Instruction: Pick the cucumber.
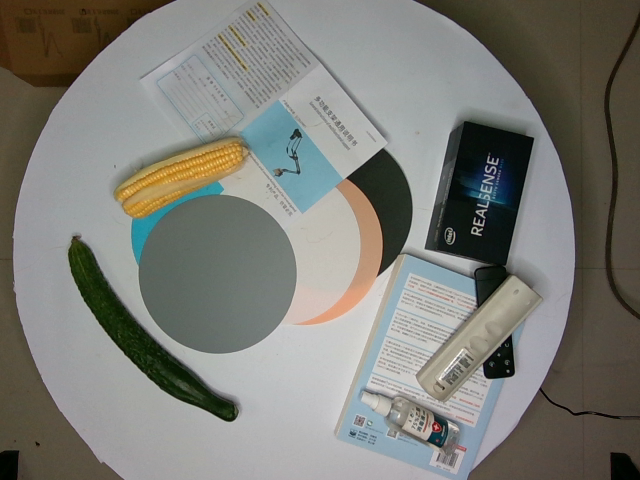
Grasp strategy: vertical